Question: Describe the condition in detail:
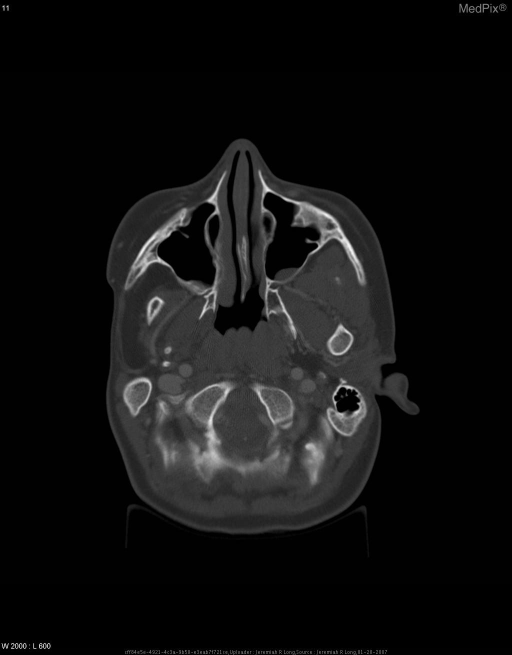
Answer: The disease is discussed as: Goldenhar Syndrome comprises a spectrum of congenital facial, ocular and vertebral abnormalities.  First described in 1952 by Dr. Goldenhar, this rare syndrome involves malformations of the ear (microtia), mandible, maxilla, eye, facial muscles and vertebral bodies.  In the majority of cases, these malformations occur unilaterally, although bilaterality can occur.  When these findings occur unilaterally, and without vertebral involvement, the disorder is often referred to as hemifacial microsomia.  Additional involvement of the vertebral bodies is then referred to as Goldenhar syndrome.  Overall these grouped malformations fall under the oculo-auriculo-vertebral spectrum (OAV spectrum).  The heart, limbs and kidneys can also be affected within this spectrum.

     Goldenhar syndrome is believed to occur randomly without an any genetic cause, although research into a multifactoral inheritance pattern is ongoing.  This disorder occurs more frequently in males (~70%), and is associated clinically with hearing, vision, and mastication problems.  Affected patients typically enjoy normal life expectancies and normal intelligence (approximately 10% of patient display moderate learning disabilities).  Cosmetic surgery consultation, orthodontic planning and speech and hearing therapy are important early interventions for patients with Goldenhar Syndrome.